Question: How is the property described in the document?
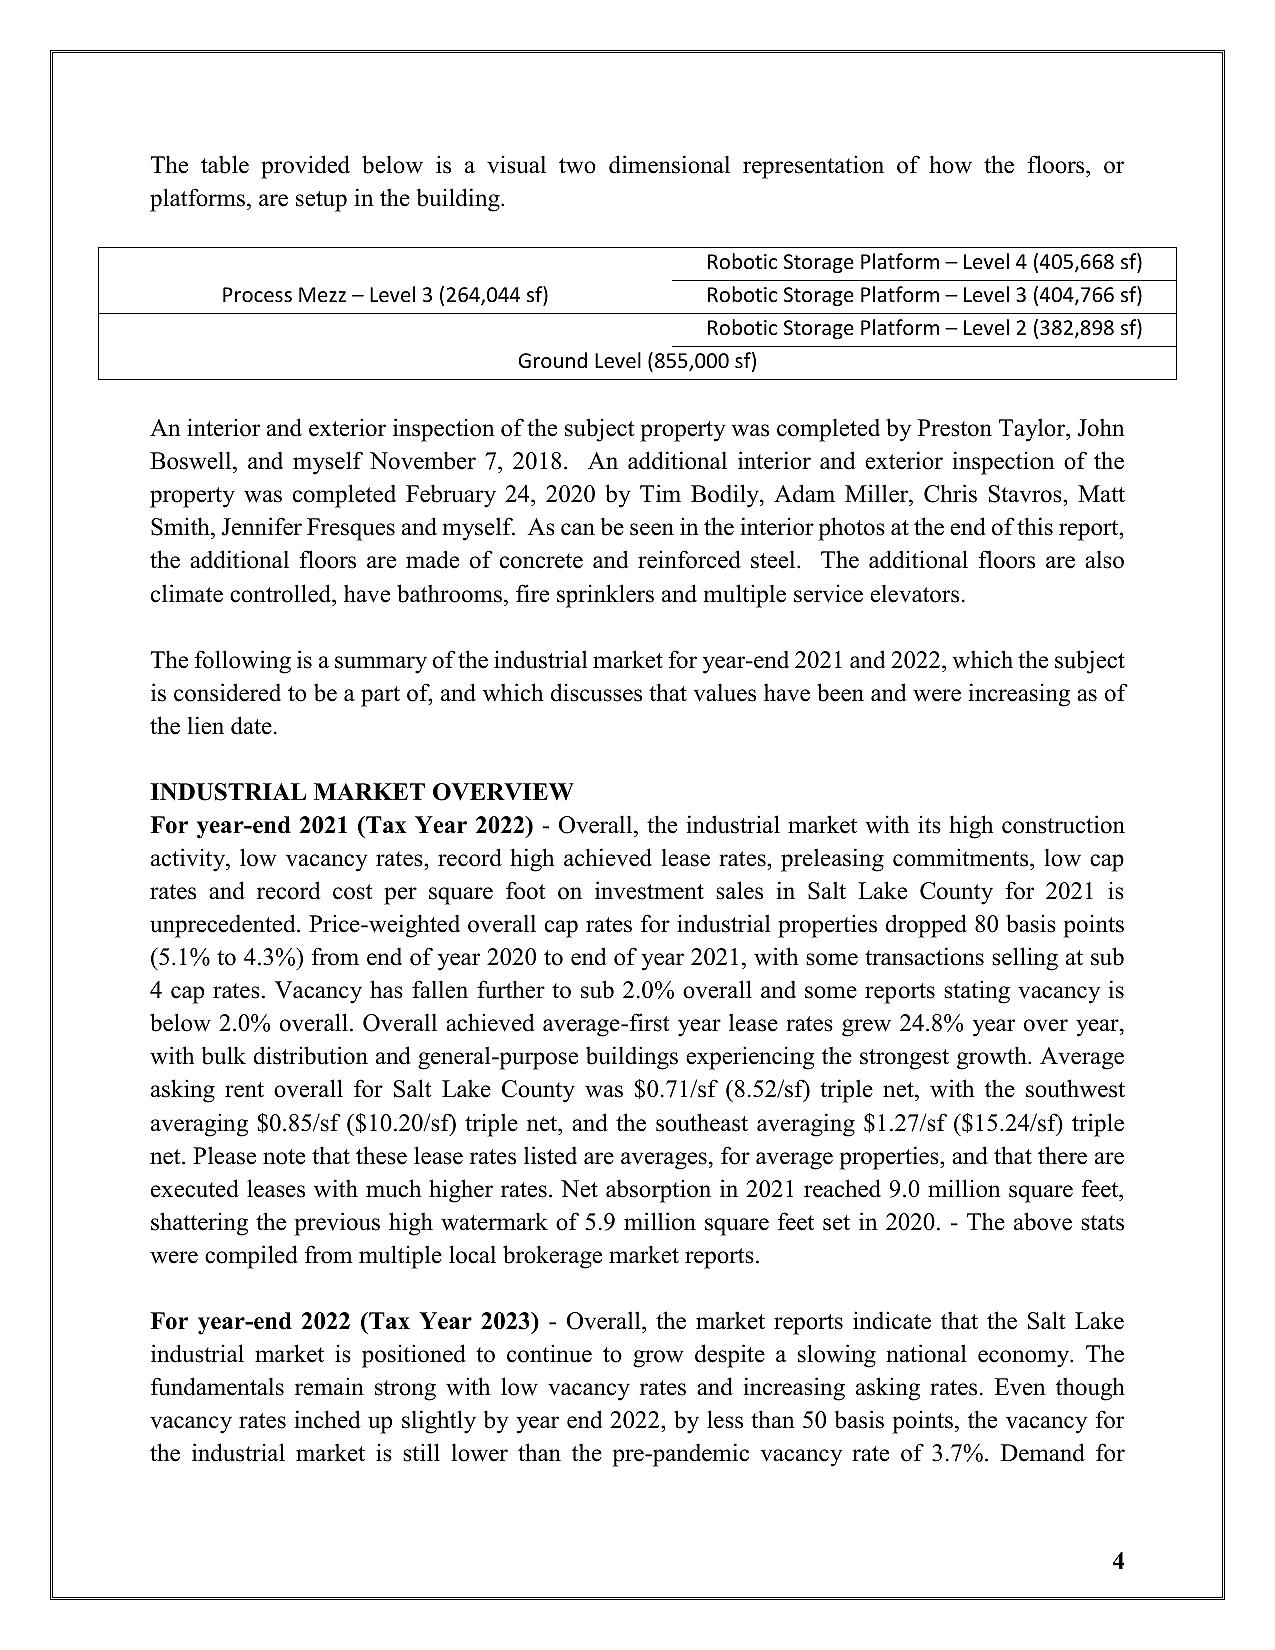
Answer: "industrial market"